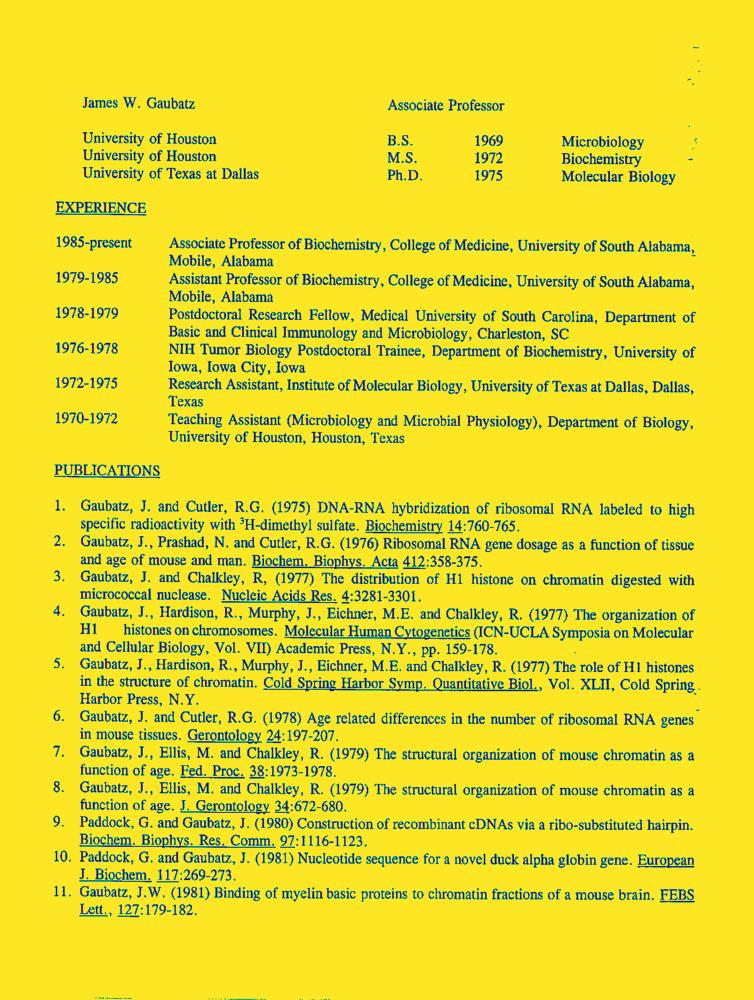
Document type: Resume-Doc